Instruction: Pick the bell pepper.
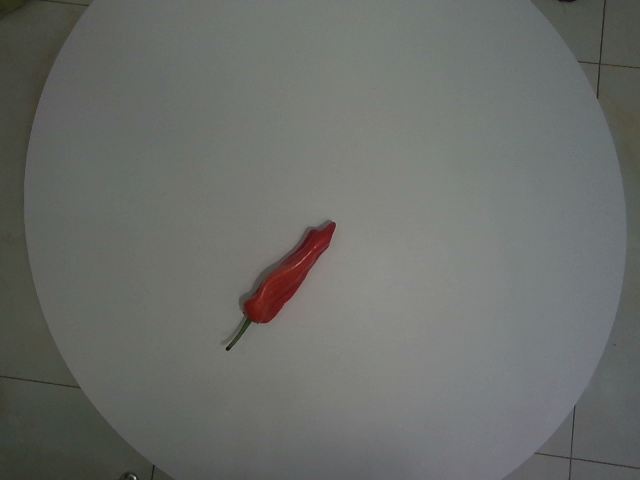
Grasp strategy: vertical